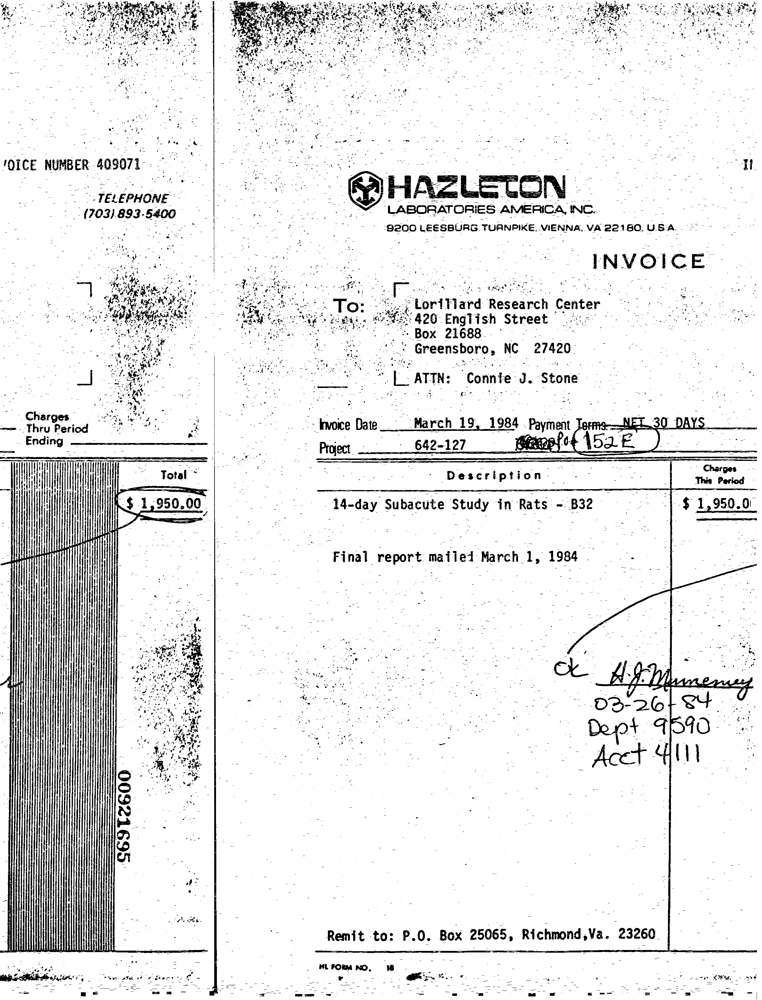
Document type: Invoice